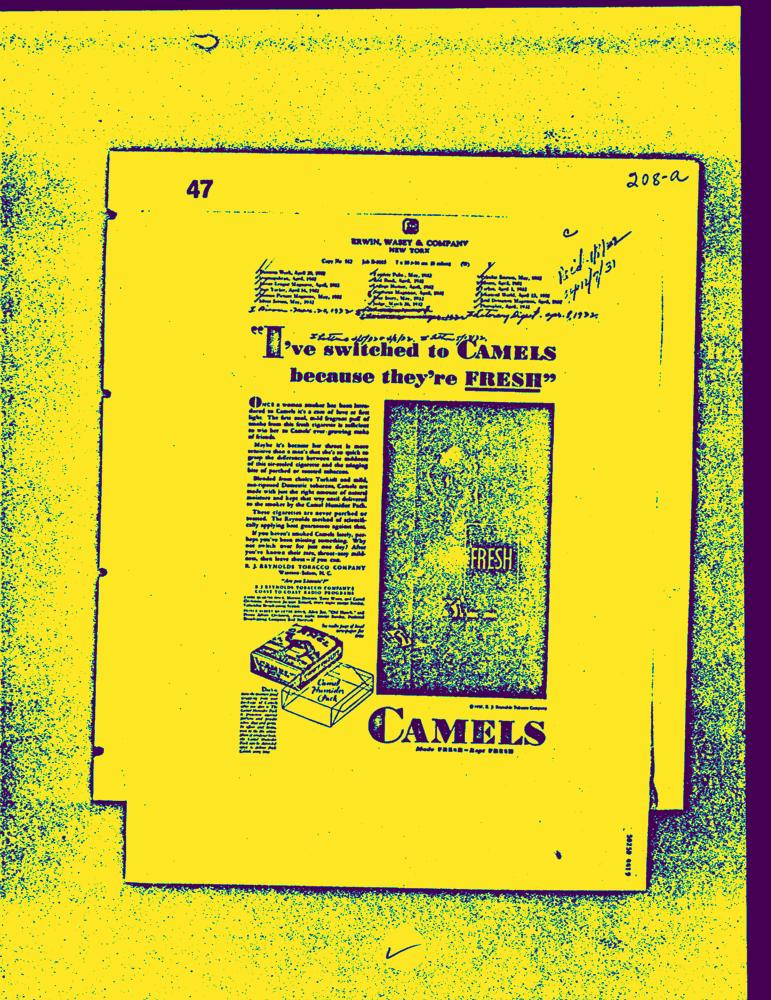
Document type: AD